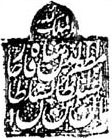
Signature of: mozaffar ad din shah qajar